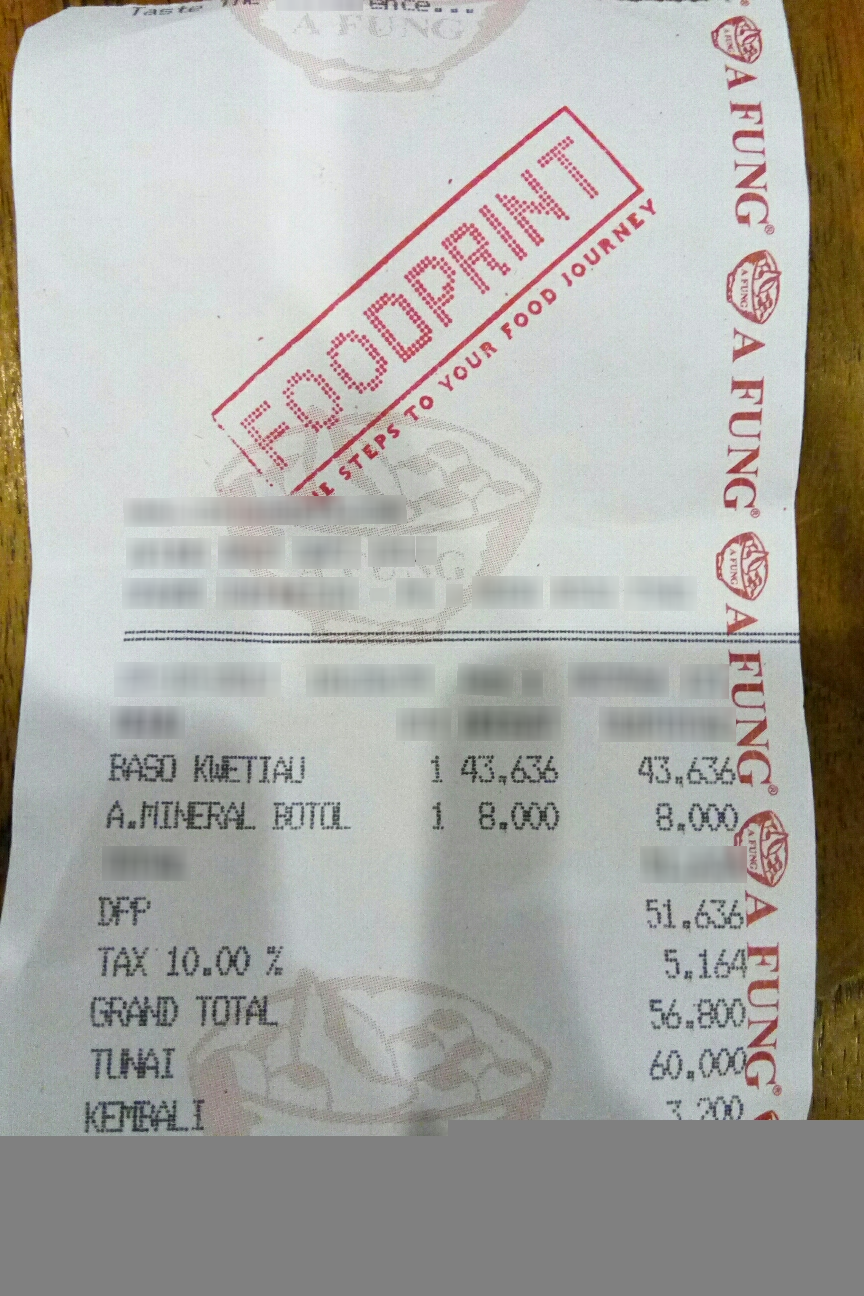
Number of items: 2
Subtotal: 51,636
Tax: 5,164
Total: 56.800
OCR text regions:
text: GRAND
text: TOTAL
text: 56.800
text: TUNAI
text: 60.000
text: BASO
text: KWETIAU
text: 1
text: 43.636
text: 43.636
text: A.MINERAL
text: BOTOL
text: 1
text: 8.000
text: 8,000
text: DPP
text: 51,636
text: TAX
text: 10.00
text: %
text: 5,164